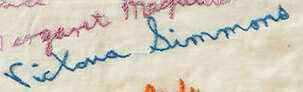
Signature of: victoria lidiard